Question: What jurisdiction, city, or county is the document associated with?
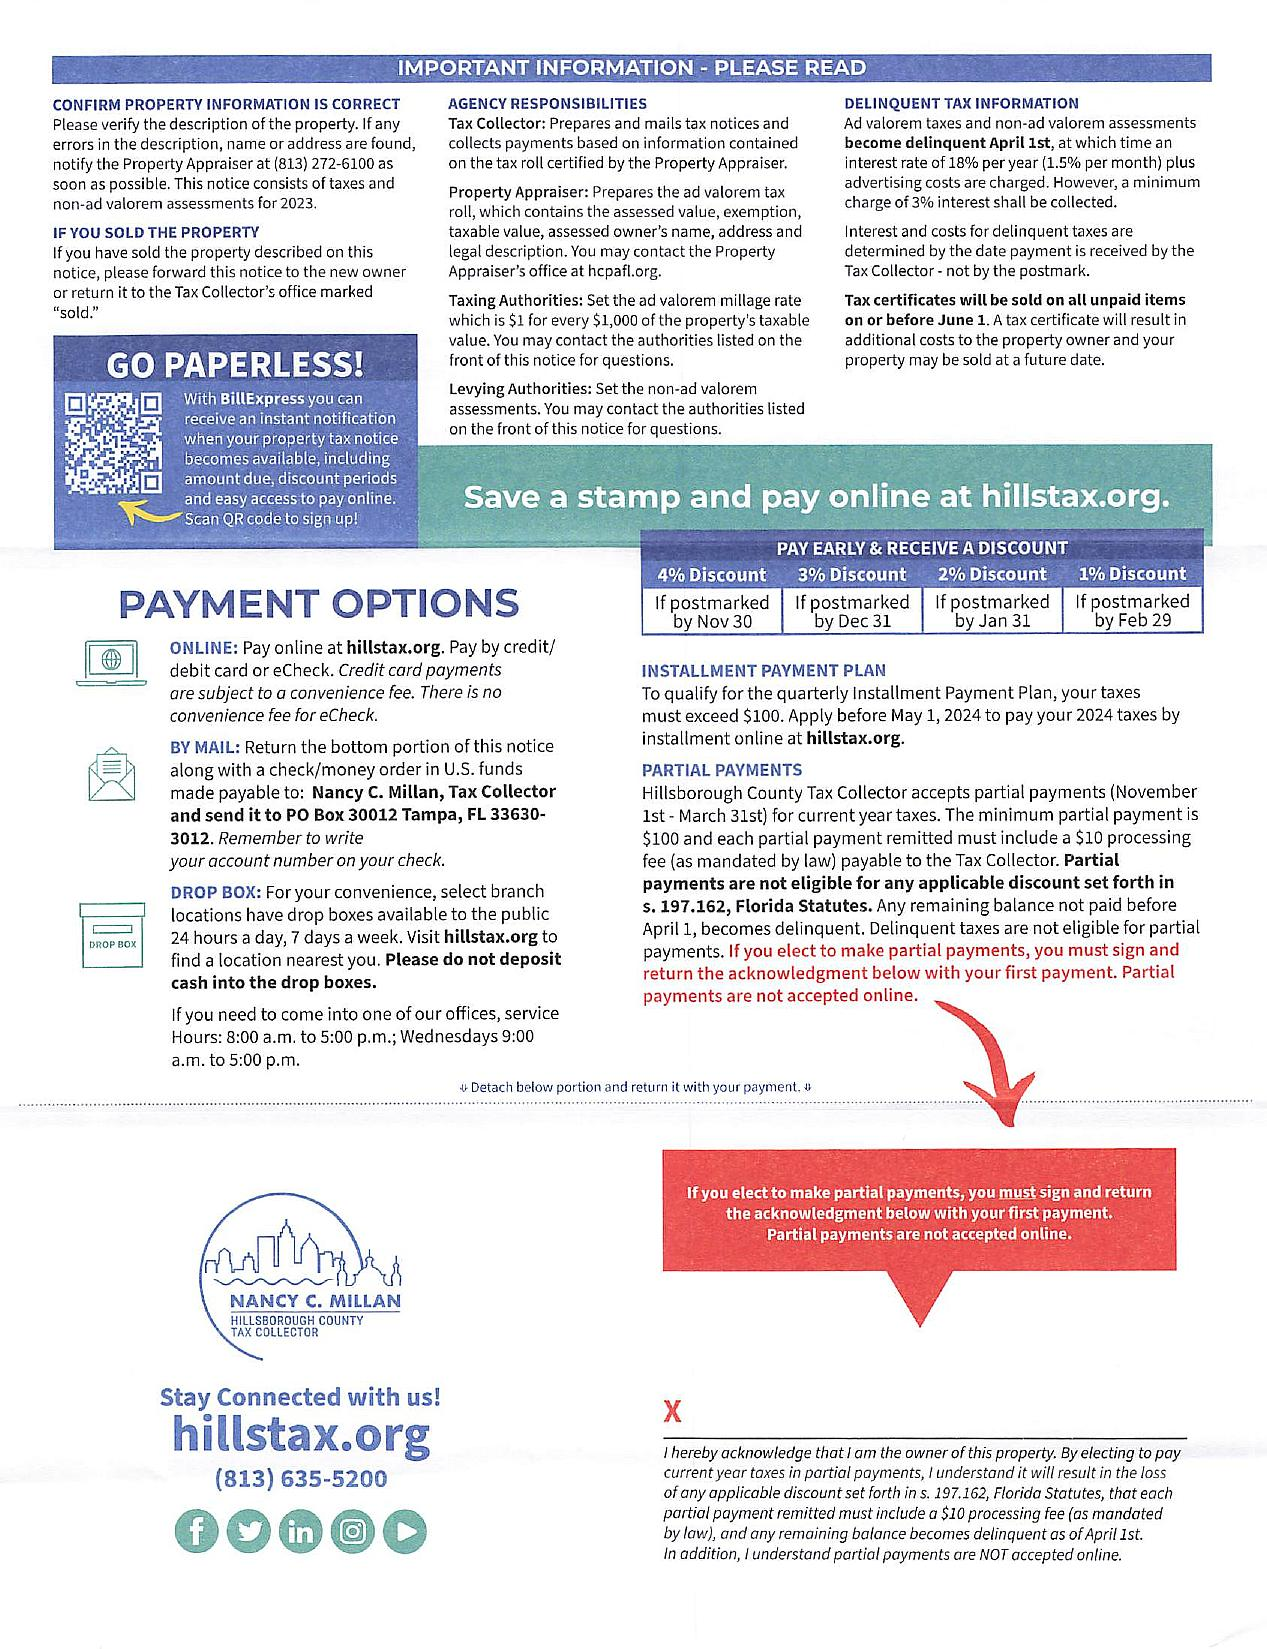
Answer: "Hillsborough County"